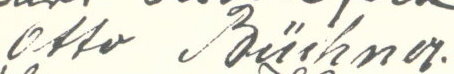
Signature of: otto büchner